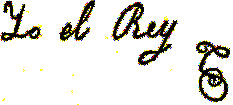
Signature of: ferdinand vii of spain